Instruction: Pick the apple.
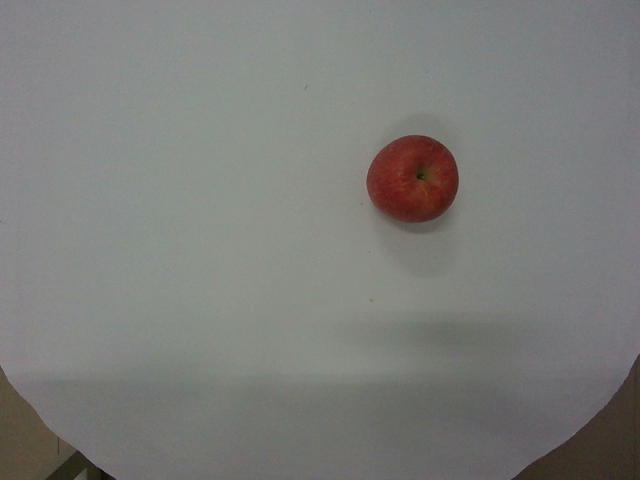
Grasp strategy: vertical